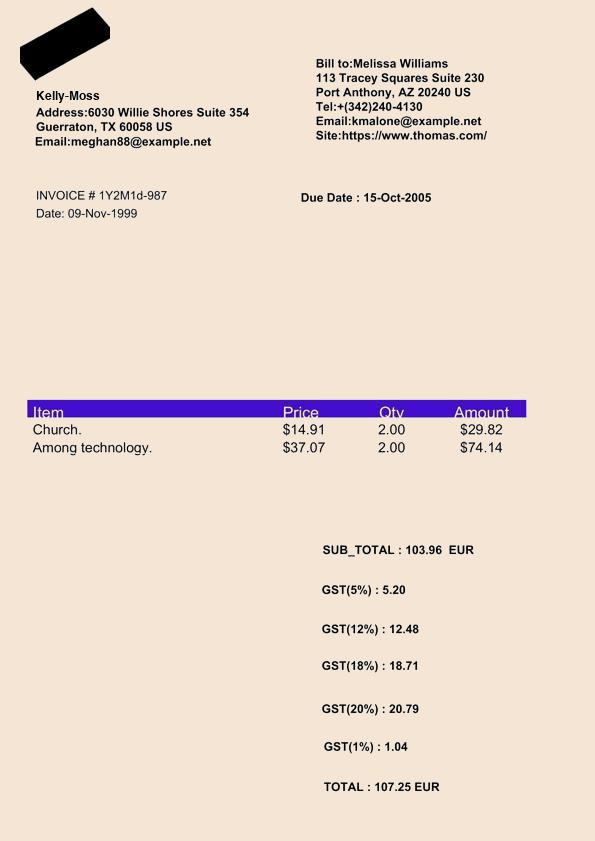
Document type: Invoice